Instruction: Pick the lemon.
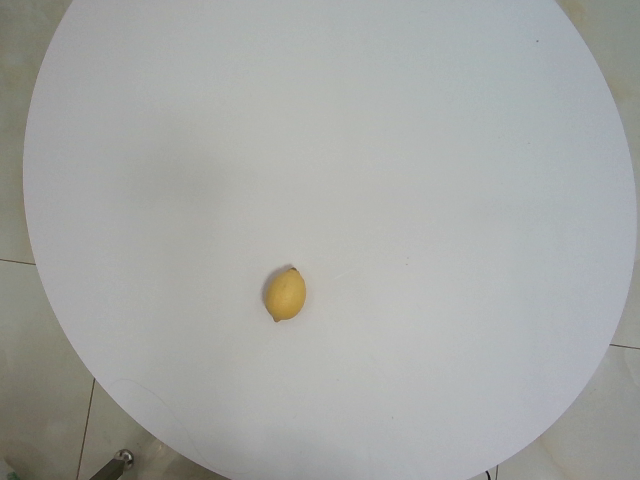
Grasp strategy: vertical